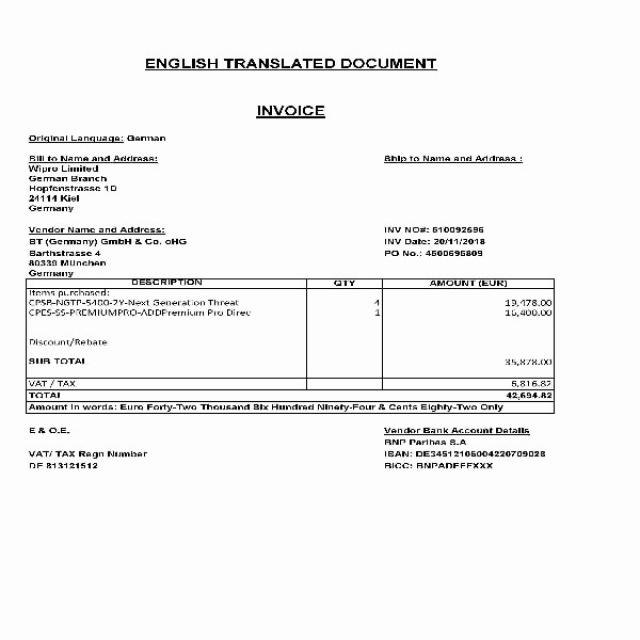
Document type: Invoice